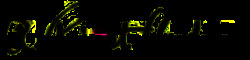
Signature of: a piatt andrew